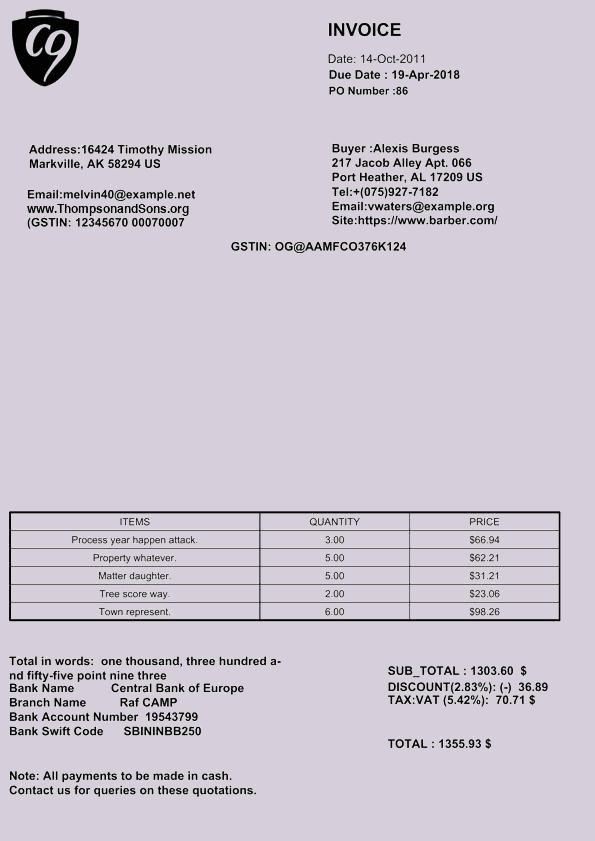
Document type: Invoice